Question: What do the imaging results show?
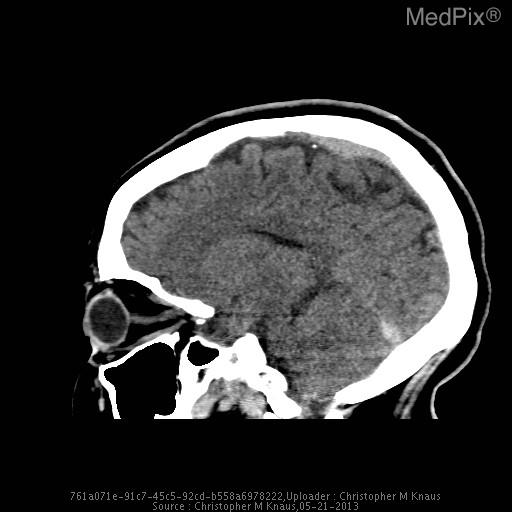
Answer: The imaging shows The vein of Galen, straight sinus, and dominant left transverse venous dural sinus are particularly hyperattenuating, and apparently prominent in caliber.

The superior sagittal sinus is notably less hyperattenuating and is normal in appearance.  The right transverse dural venous sinus is hypoplastic.

Gray/white matter discrimination is preserved.  There is no evidence for infarction or intracranial hemorrhage.  There are no brain masses or mass effect.  There is no hydrocephalus.

The skull is intact.  The partially imaged aerated portions of the skull base are free of significant effusions..

Impression: The vein of Galen, straight sinus, and dominant left transverse venous dural sinus are all particularly hyperattenuating and apparently prominent in caliber, all very concerning for thrombosis. The vein of Galen, straight sinus, and dominant left transverse
venous dural sinus are all particularly hyperattenuating and apparently prominent in caliber..